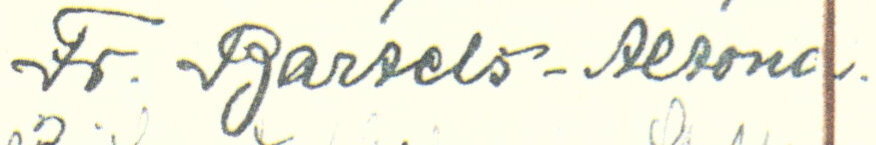
Signature of: friedrich johann carl bartels